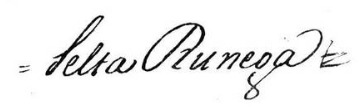
Signature of: francesc altés i casals